Question: What is the filing due date as per the document?
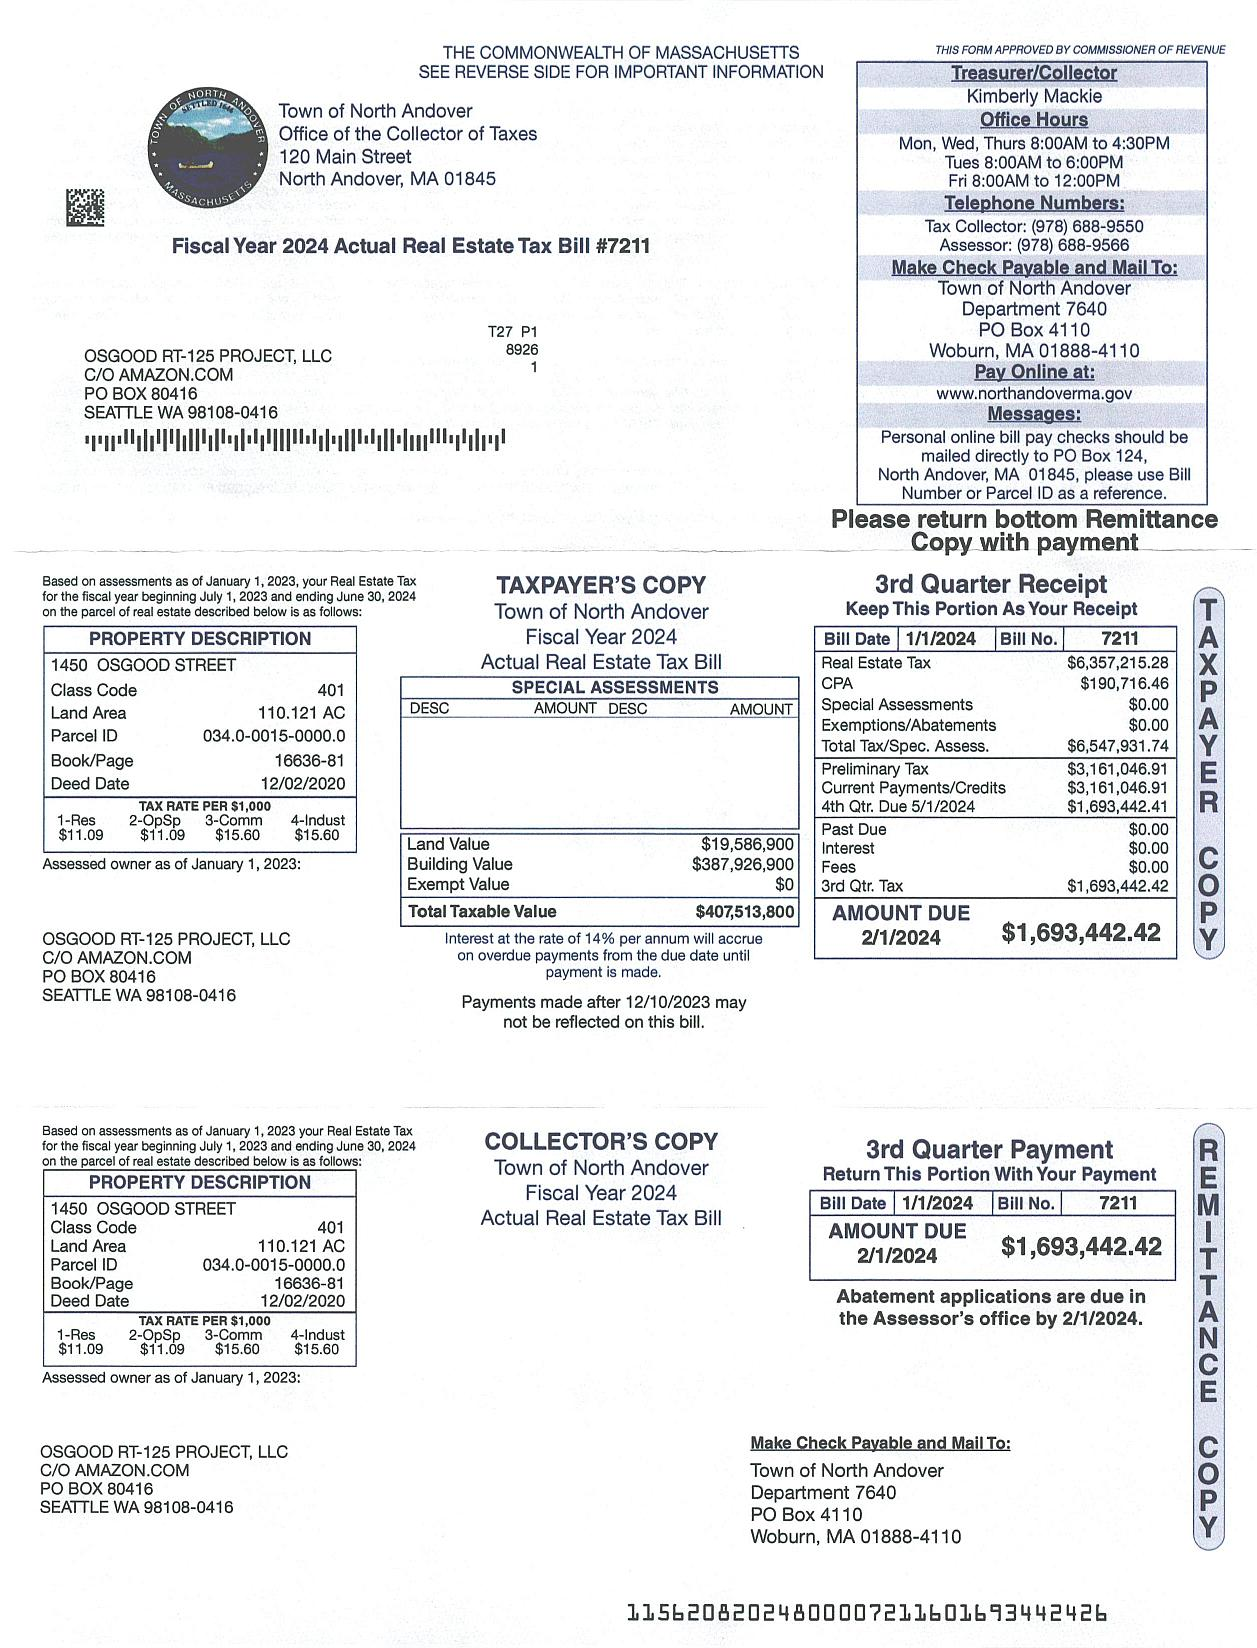
Answer: "2/1/24"